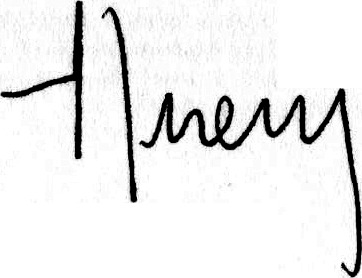
Signature of: enrique vila matas